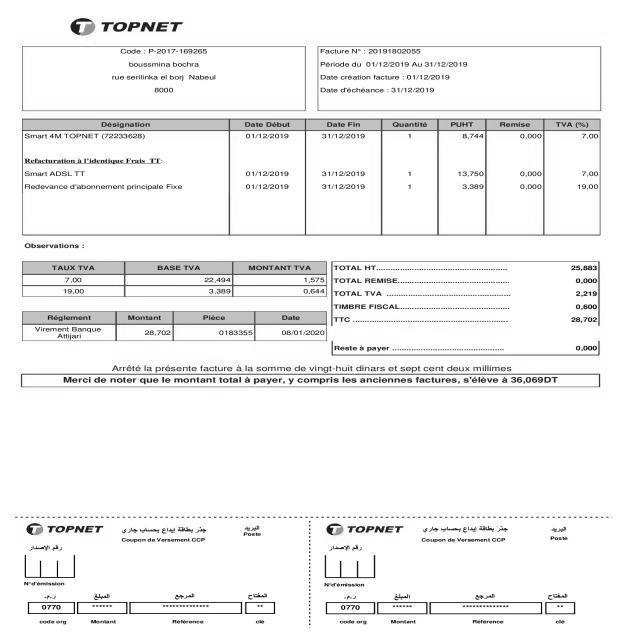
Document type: Invoice